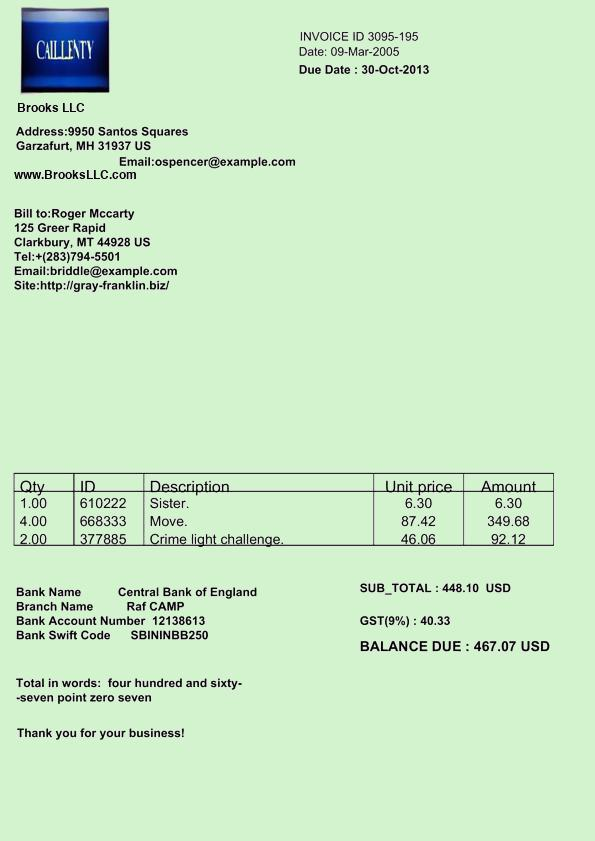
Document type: Invoice